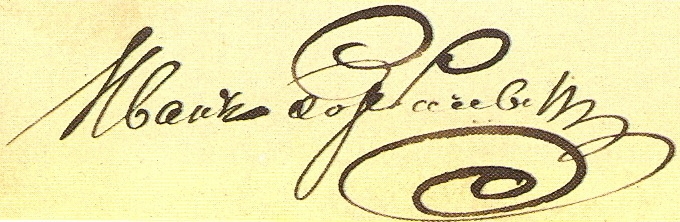
Signature of: ivan gorbatchevski